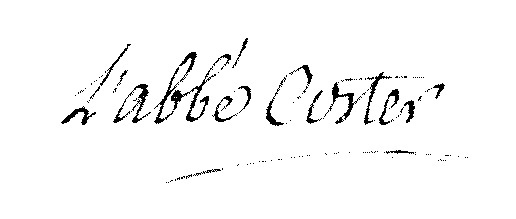
Signature of: sigisbert étienne coster